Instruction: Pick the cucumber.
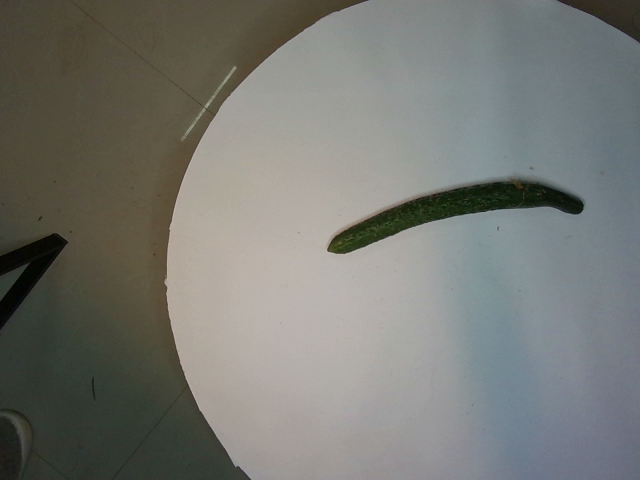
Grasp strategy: vertical